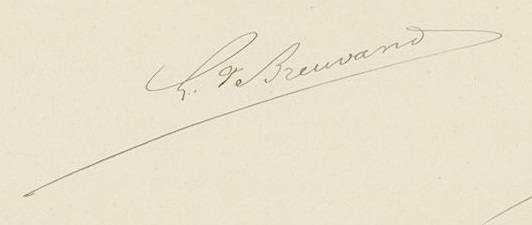
Signature of: gaston gautier de breuvand